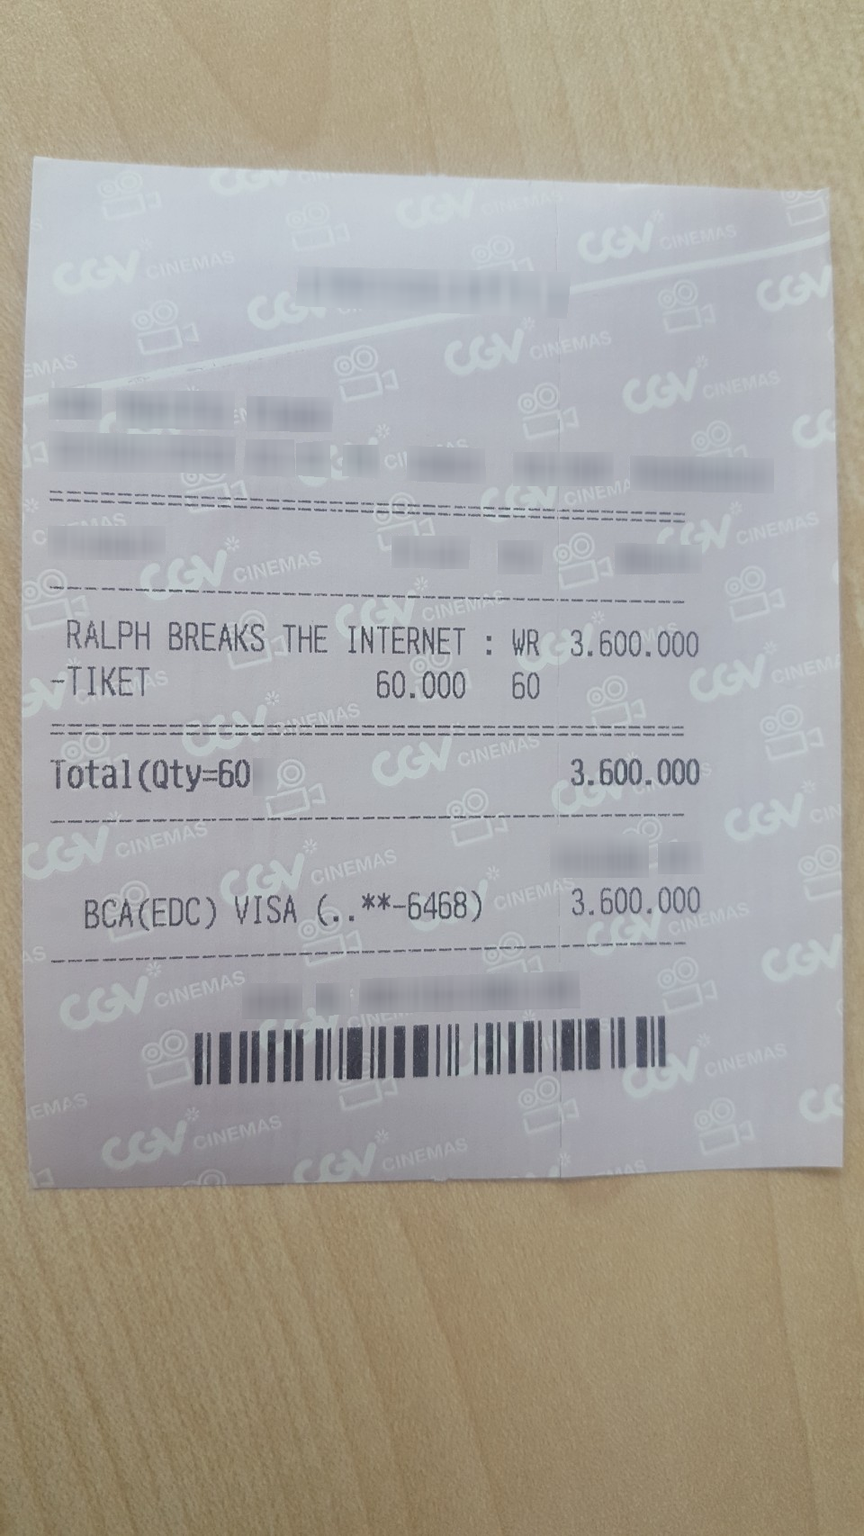
Extraction:
receipt: line_items: name: RALPH BREAKS THE INTERNET : WR
price: 3.600.000
qty: 60
name: -TIKET
total: 3.600.000